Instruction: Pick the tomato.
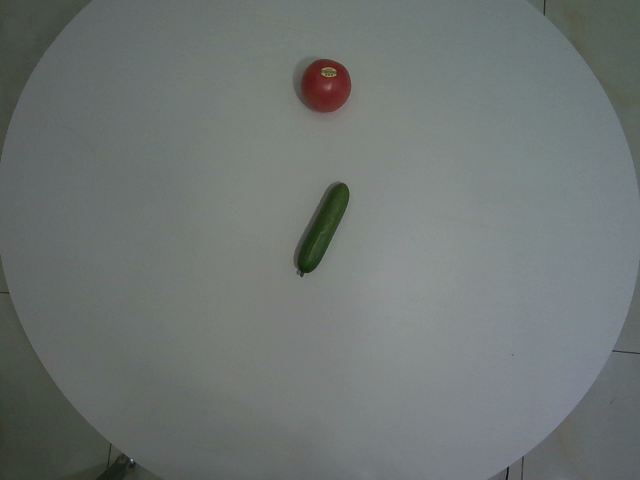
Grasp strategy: vertical